Question: What is the potential diagnosis?
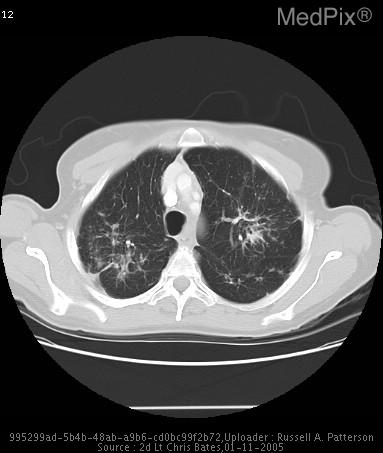
Answer: The possible diagnosis includes Nodular Interstitial Pattern: Granulomatous diseases both infectious (TB, Fungal, Bacteria, Atypical mycobacterium) and non- infectious (Sarcoidosis, Vasculitis-granulomatosis diseases, Histiocytosis) Hematogenous spread of malignancy, and, Pneumoconiosis..